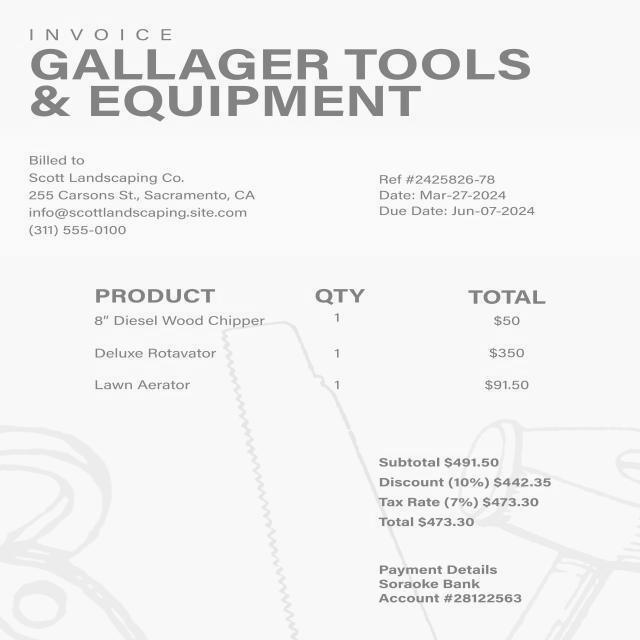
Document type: Invoice